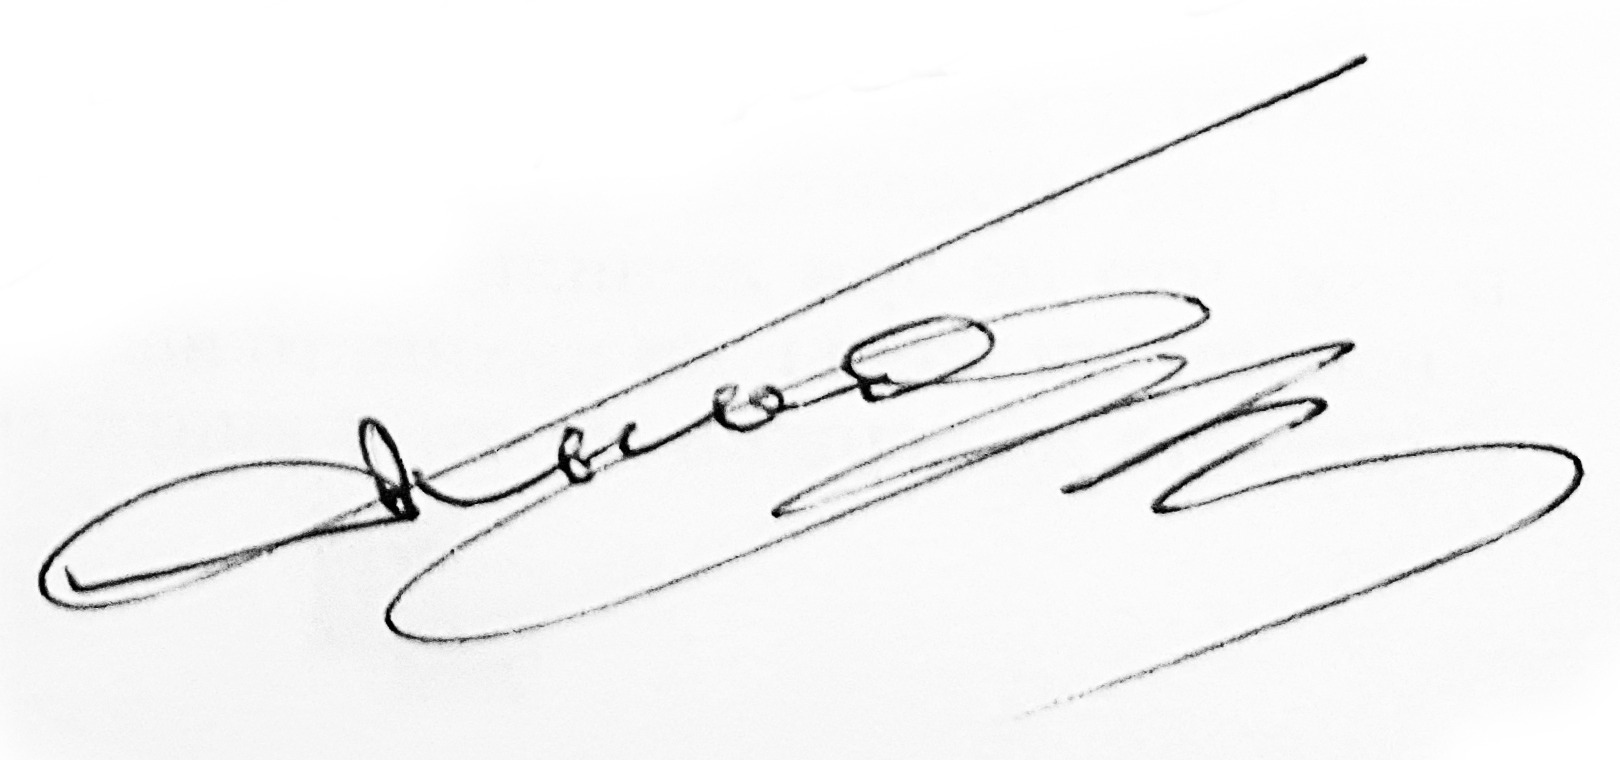
Signature of: andrey knyshev